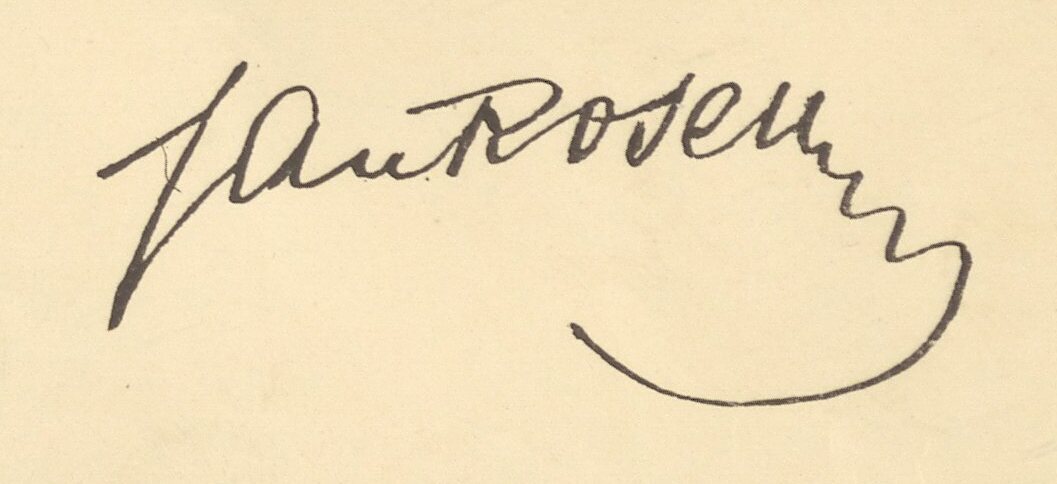
Signature of: jan rosen